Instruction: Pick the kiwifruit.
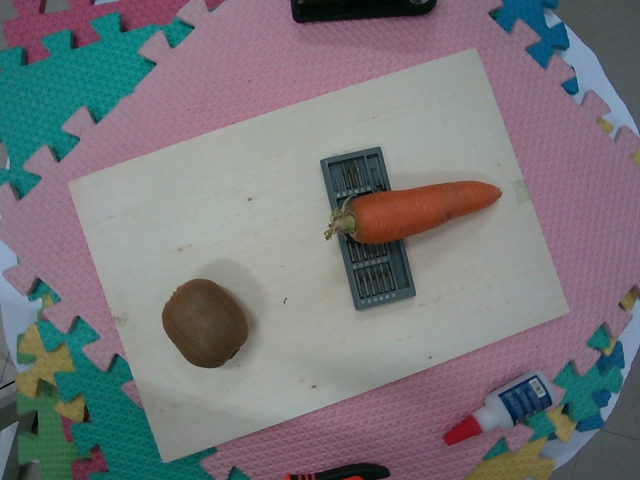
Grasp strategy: vertical